Question: Explain the disease:
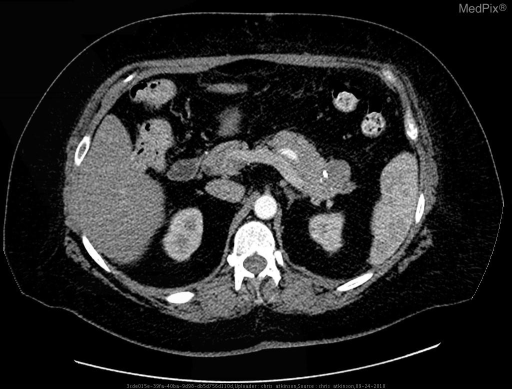
Answer: The disease is discussed as: Lesion/Condition Name: Pancreatic Mucinous Cystadenoma.

What is it? Neoplasm - cystic adenoma of the pancreas.  Often benign but has malignant potential.

Cell  of  Origin: Columnar epithelial cells.

Synonyms: Mucinous cystic neoplasm.

Common  Locations: Body or tail of pancreas.

Description: Mucinous cystadenomas are the most common cystic pancreatic neoplasms accounting for approximately 10% of pancreatic cysts.  Cystic neoplasms make up less than 1% of all pancreatic neoplasms, most being adenocarcinomas.
Mucinous cystadenomas occur most often in middle age women. Mean age 50 years old.  50% occur between 40-60 years of age. M:F 1:19.

Gross  Morphology:  Macrocystic mass, can have thick irregular walls and septa.  Peripheral or septal calcifications.

Gross  Appearance: Multiloculated cysts filled with thick mucinous material.

Histology: Columnar mucinous epithelium, dense stroma.

Radiology: CT shows unilocular or multilocular macrocystic appearance.  They can have peripheral or septal calcification in 20% of cases. Mucinous cystadenoma's typically show contrast enhancement.

Prognosis  and  Treatment: Mucinous cystadenomas can be benign or malignant and can undergo
malignant transformation.  Histopathology is necessary for definitive diagnosis.  Prognosis
is generally good if there is no evidence of distant metastasis.  Treatment is surgical
resection.  5 year survival is 74-90%.